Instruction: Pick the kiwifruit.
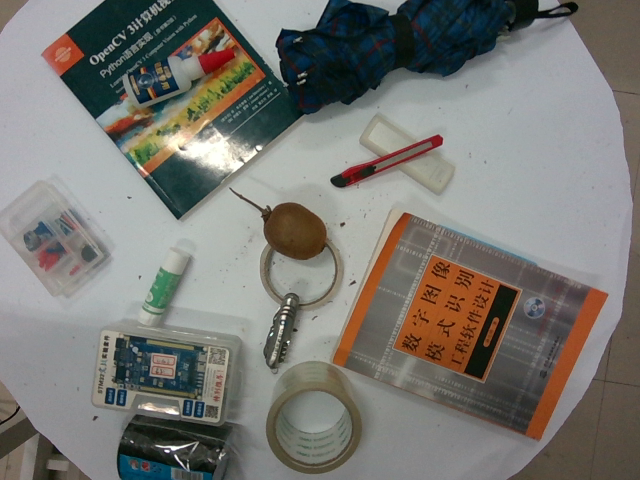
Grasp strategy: vertical